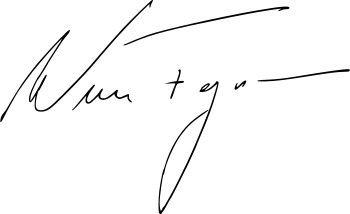
Signature of: werner faymann